Question: Talk about the condition:
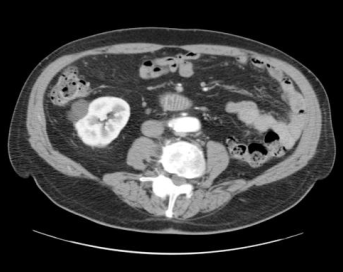
Answer: The disease is discussed as: Crossed Fused Ectopia (CFE) is seen in 1/1000 to 1/1500 autopsies.  In 85-90% of patients with ectopic kidney will be fused.  CFE is believed to occur when either there is a failure of nephrogenic cells to separate or fusion of 2 blastemas during abdominal ascent.  Typically the lower kidney is malrotated and both pelves point toward midline.  The ureter of the ectopic kidney crosses midline and enters the bladder on the contralateral side.  There are no known congenital anomalies associated with CFE.

Typically CFE is asymptomatic and is an incidental finding.  There can be an higher risk of injury the the ectopic kidney if it overlies the spine.